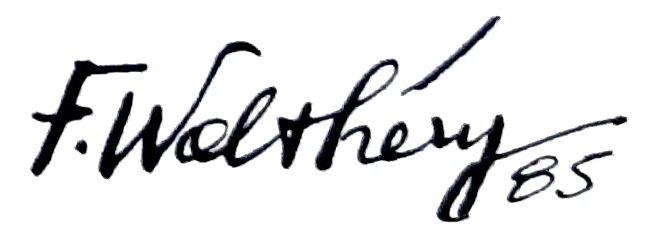
Signature of: françois walthéry